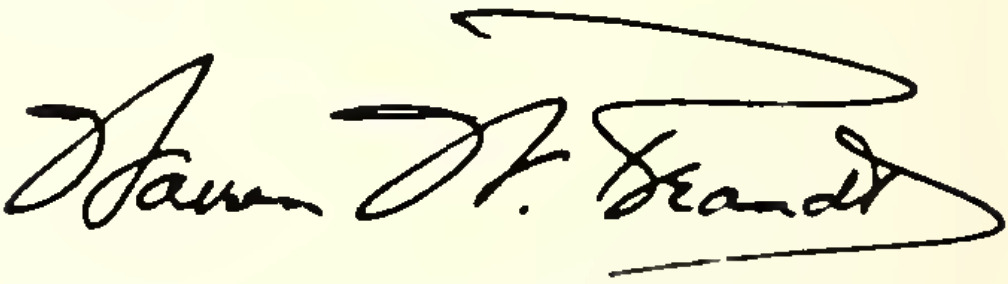
Signature of: warren brandt